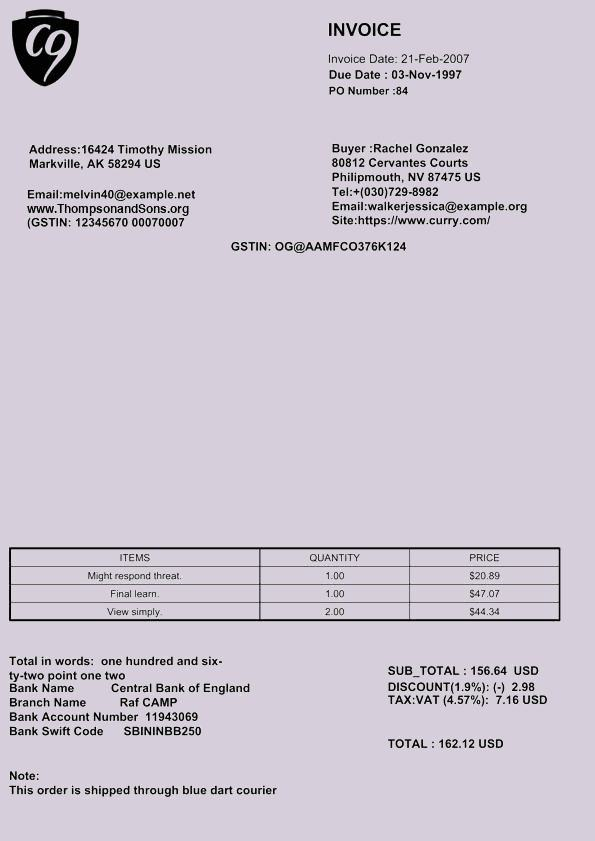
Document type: Invoice